Question: What is the potential diagnosis?
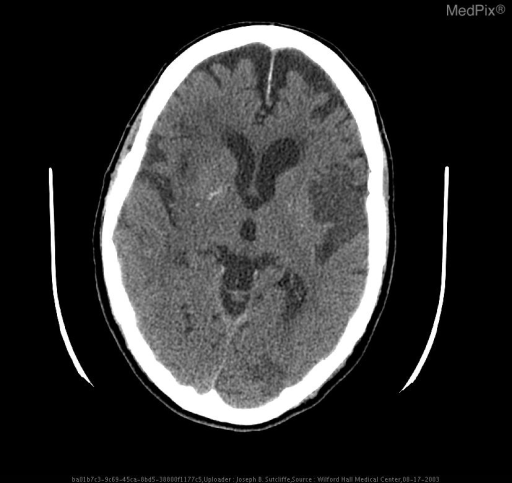
Answer: The possible diagnosis includes Embolic Infarction
Thrombotic Infarction
Vasculitic Infarction.